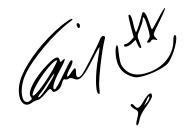
Signature of: louis tomlinson